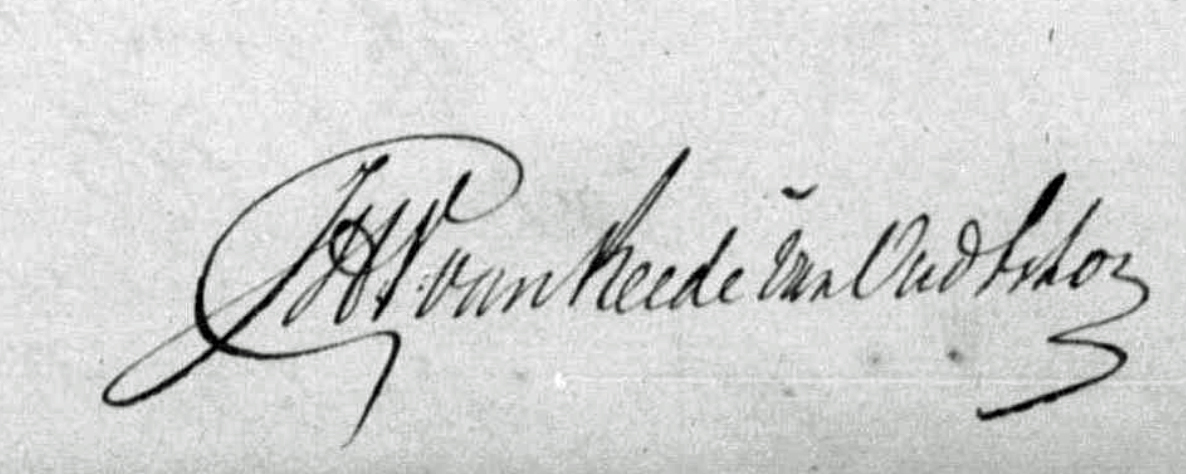
Signature of: johan hendrik verboom van reede van oudtshoorn